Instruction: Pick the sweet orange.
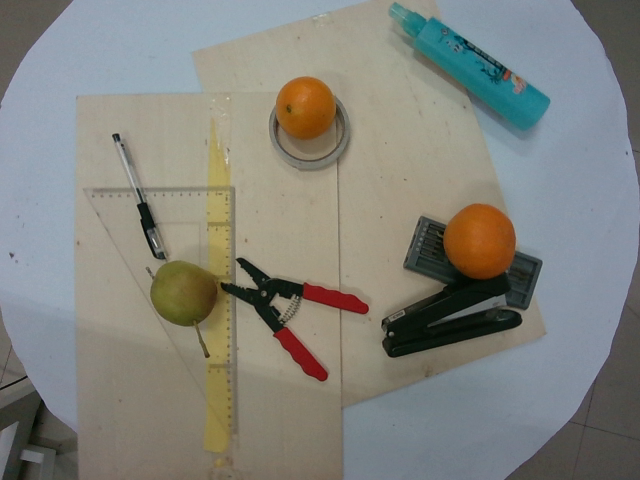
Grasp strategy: vertical